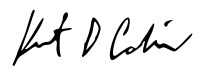
Signature of: kurt cobain